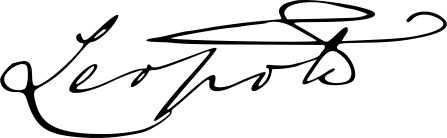
Signature of: prince leopold duke of albany